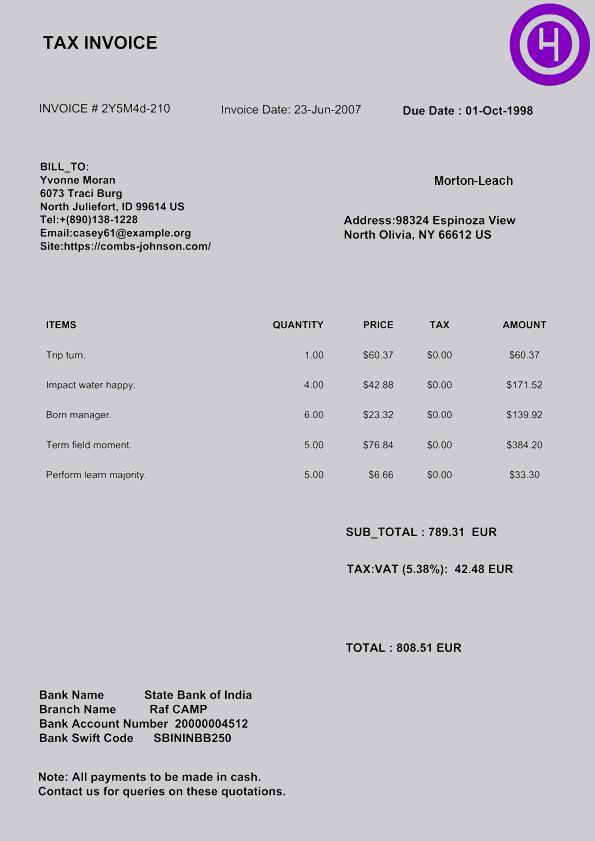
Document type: Invoice